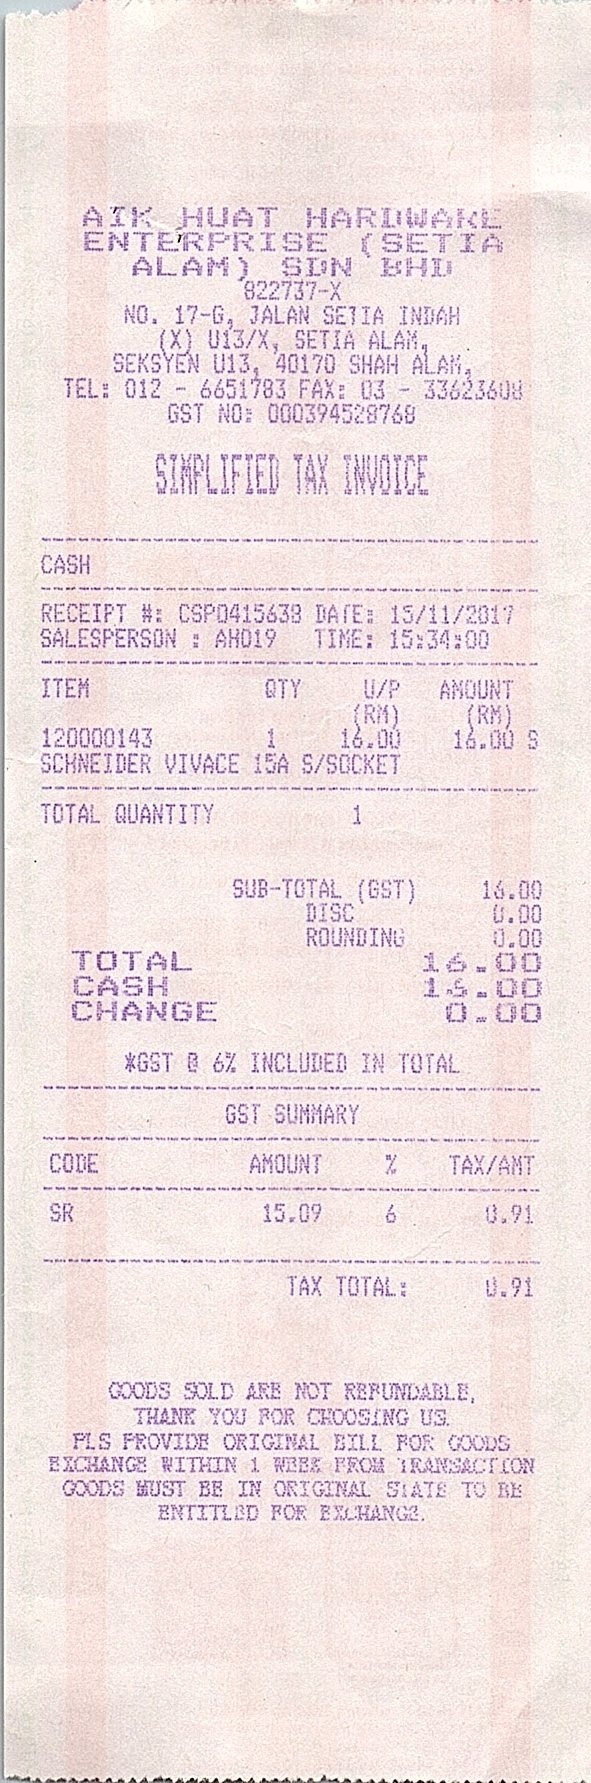
AIK HUAT HARDWARE
ENTERPRISE (SETIA
ALAM) SDN BHD
822737-X
NO. 17-G, JALAN SETIA INDAH
(X) U13/X, SETIA ALAM,
SEKSYEN U13, 40170 SHAH ALAM,
TEL: 012 - 6651783 FAX: 03 - 33623608
GST NO: 000394528768
SIMPLIFIED TAX INVOICE
CASH
RECEIPT #: CSP0415638 DATE: 15/11/2017
SALESPERSON : AH019
TIME: 15:34:00
ITEM
QTY
U/P
AMOUNT
(RM)
(RM)
120000143
1
16.00
16.00
S
SCHNEIDER VIVACE 15A S/SOCKET
TOTAL QUANTITY
1
SUB-TOTAL (GST)
DISC
ROUNDING
TOTAL
CASH
CHANGE
16.00
0.00
0.00
16.00
16.00
0.00
*GST @ 6% INCLUDED IN TOTAL
GST SUMMARY
CODE
AMOUNT
%
TAX/AMT
SR
15.09
6
0.91
TAX TOTAL:
0.91
GOODS SOLD ARE NOT REFUNDABLE,
THANK YOU FOR CHOOSING US.
PLS PROVIDE ORIGINAL BILL FOR GOODS
EXCHANGE WITHIN 1 WEEK FROM TRANSACTION
GOODS MUST BE IN ORIGINAL STATE TO BE
ENTITLED FOR EXCHANGE.